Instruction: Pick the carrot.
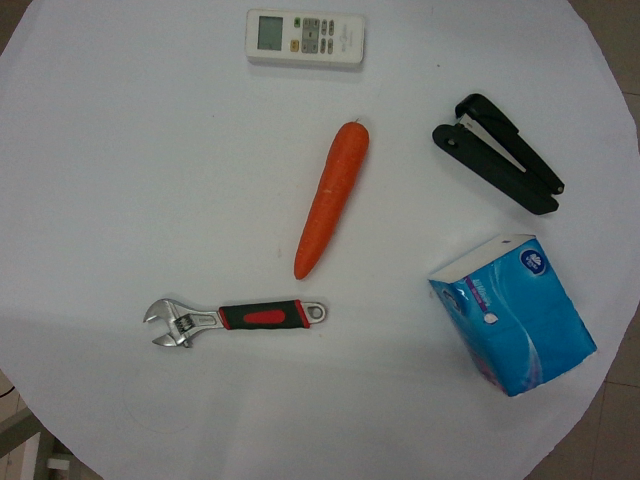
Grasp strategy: vertical